Question: What is the date of the hearing as scheduled in the document?
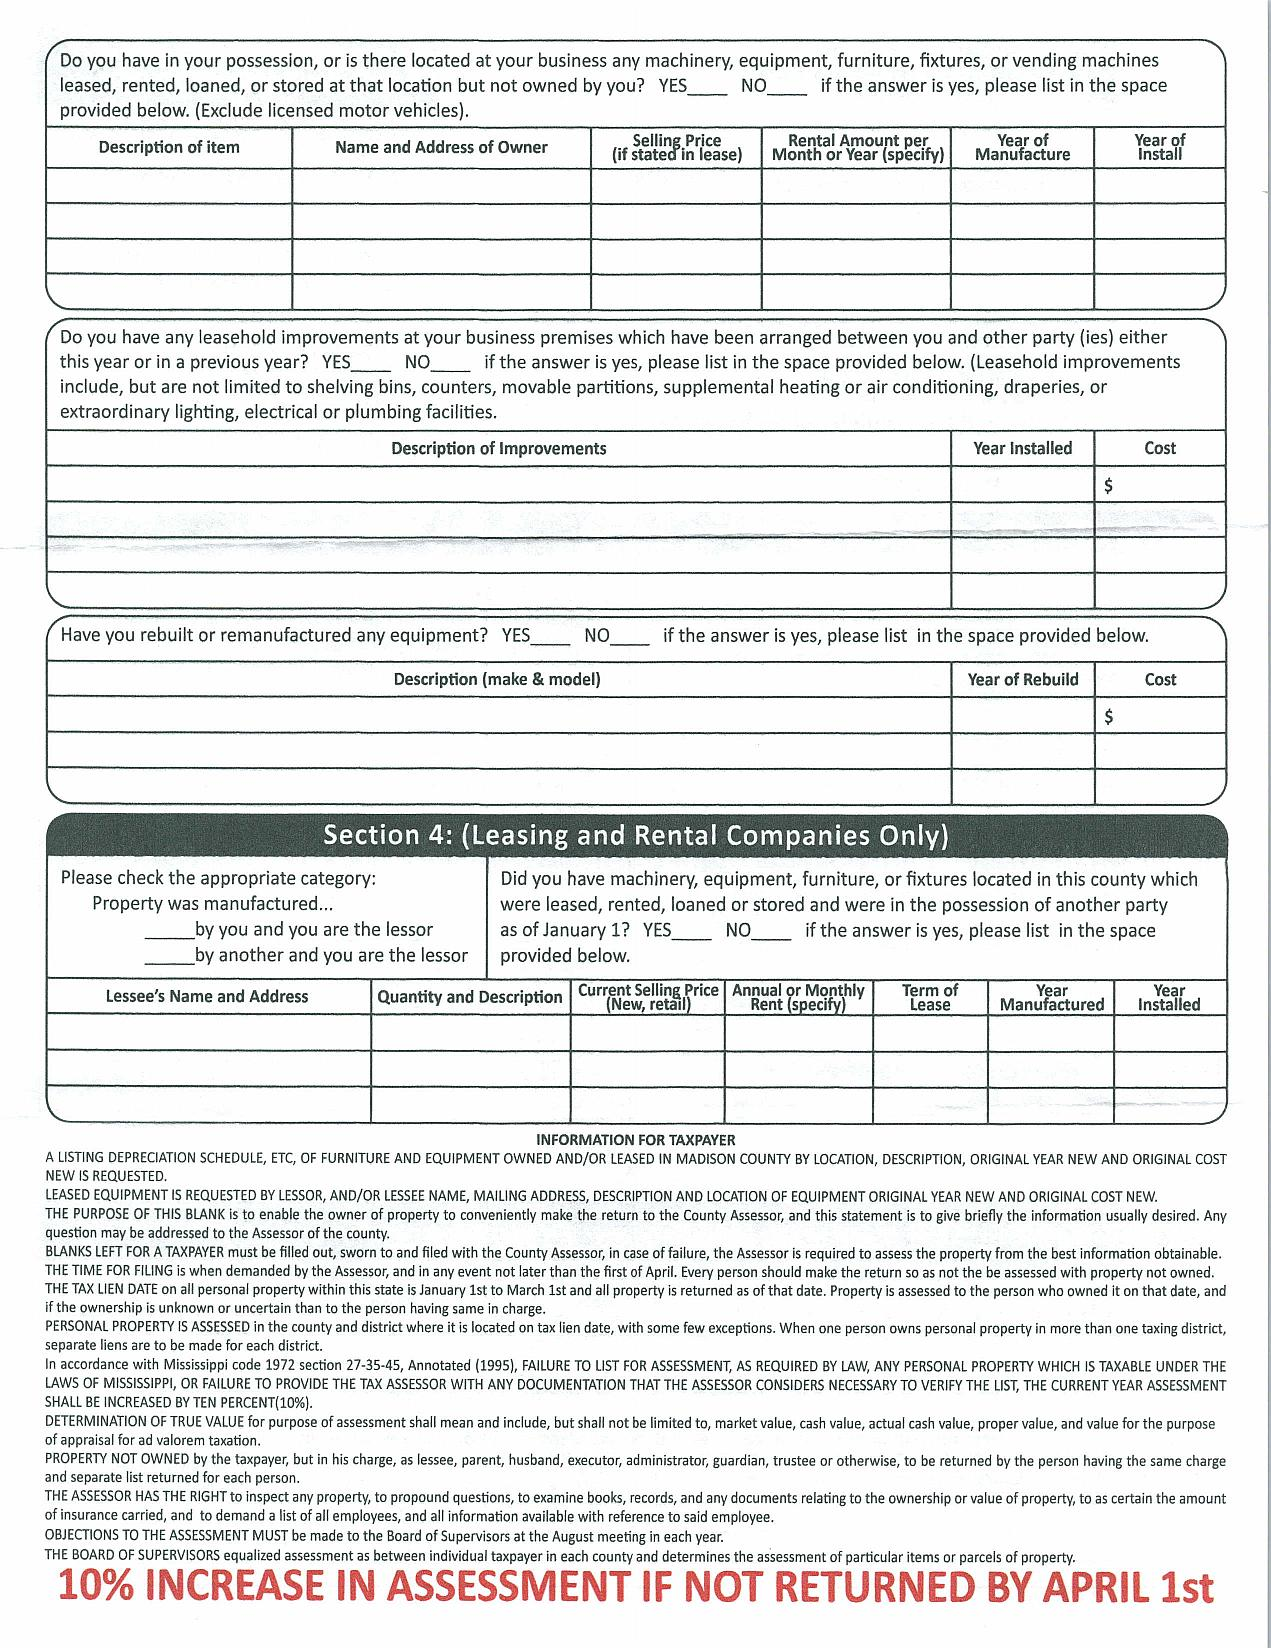
Answer: "August meeting"